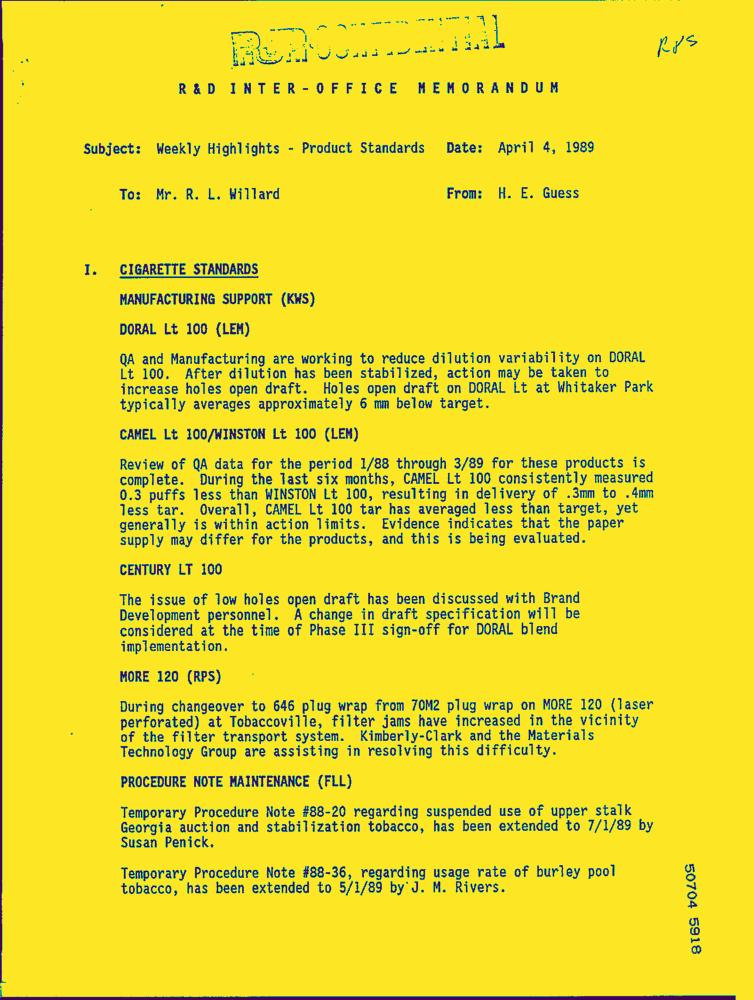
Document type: Letter-Doc